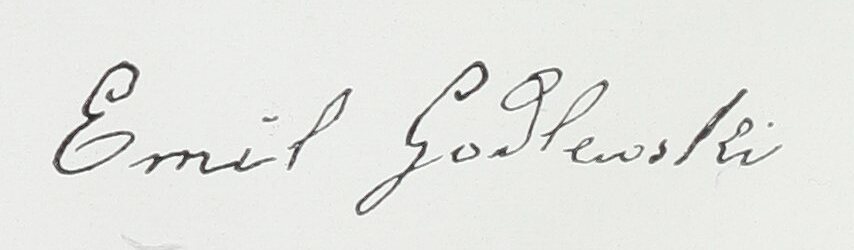
Signature of: emil godlewski